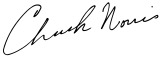
Signature of: chuck norris